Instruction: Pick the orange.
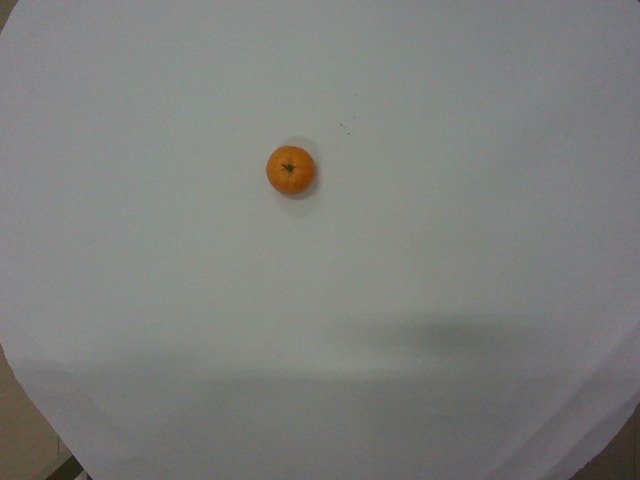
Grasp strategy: vertical